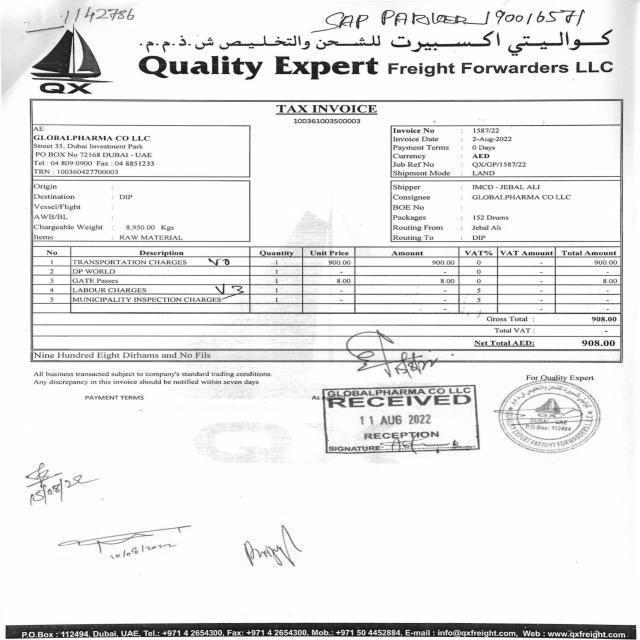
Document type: Invoice